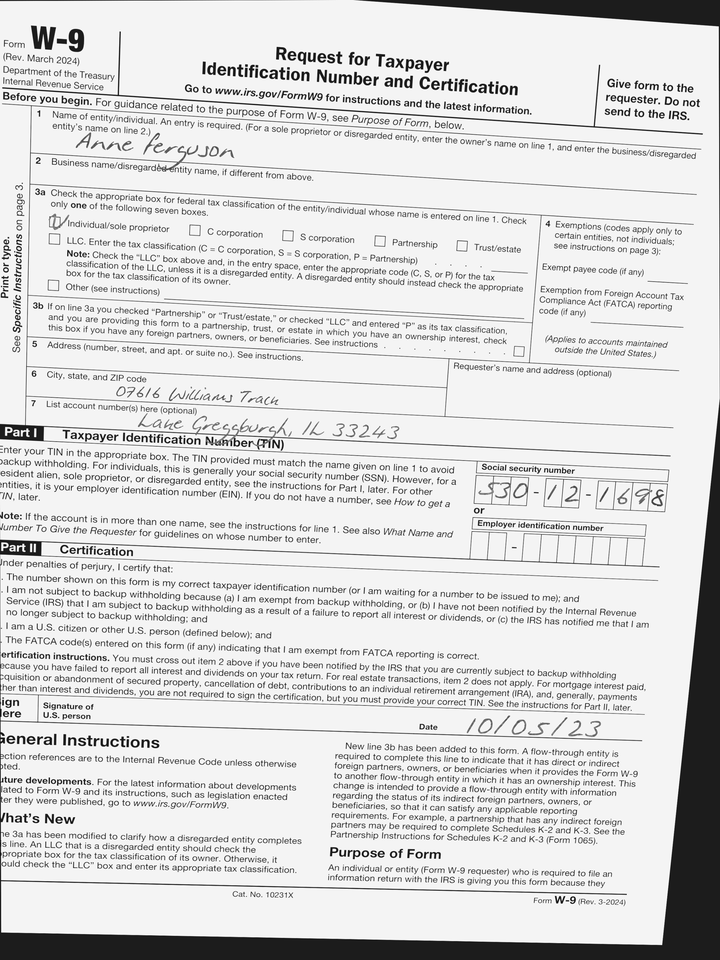
adr1: 07616 Williams Track
adr2: Lake Greggburgh, IL 33243
cbx: yes
ssn: 530121698
enm: Anne Ferguson
sdt: 10/05/23